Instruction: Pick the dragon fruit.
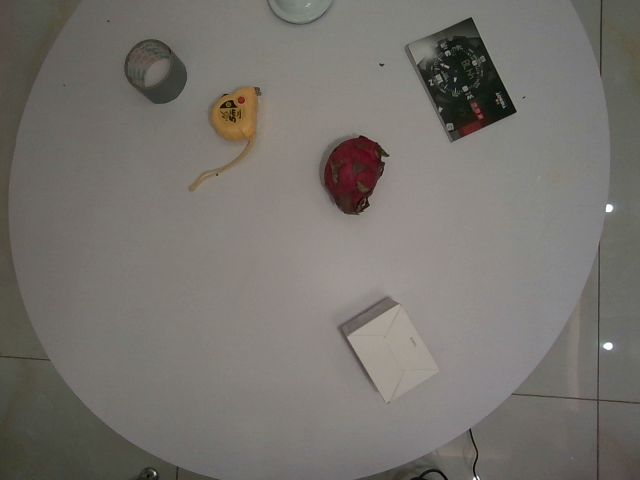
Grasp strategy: vertical